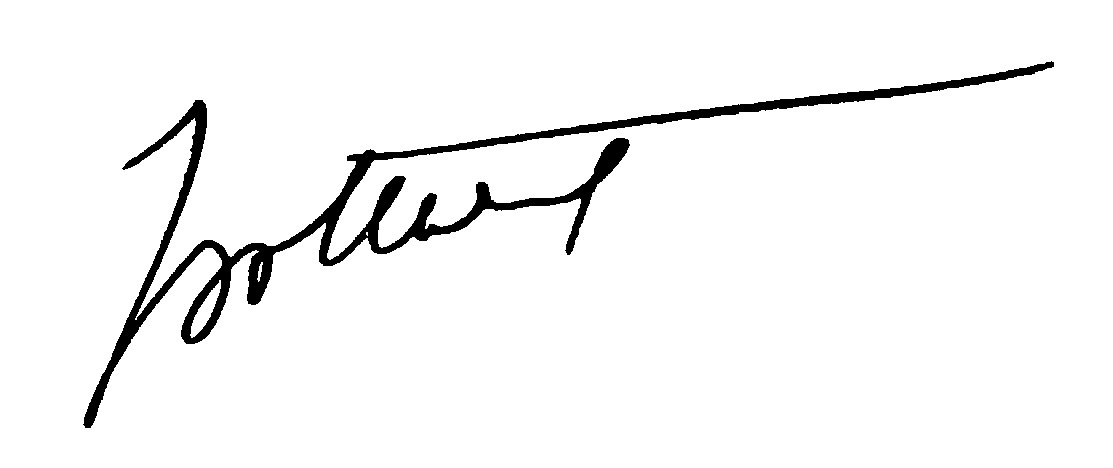
Signature of: émile bollaert